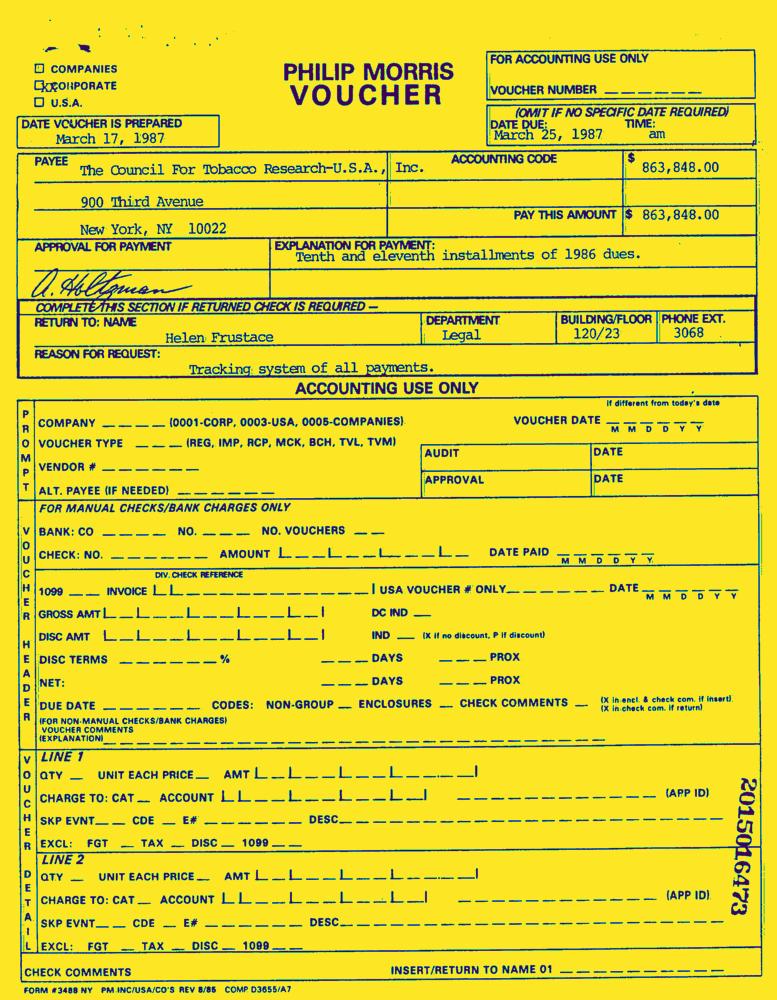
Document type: Invoice-Doc